Question: What jurisdiction, city, or county is the document associated with?
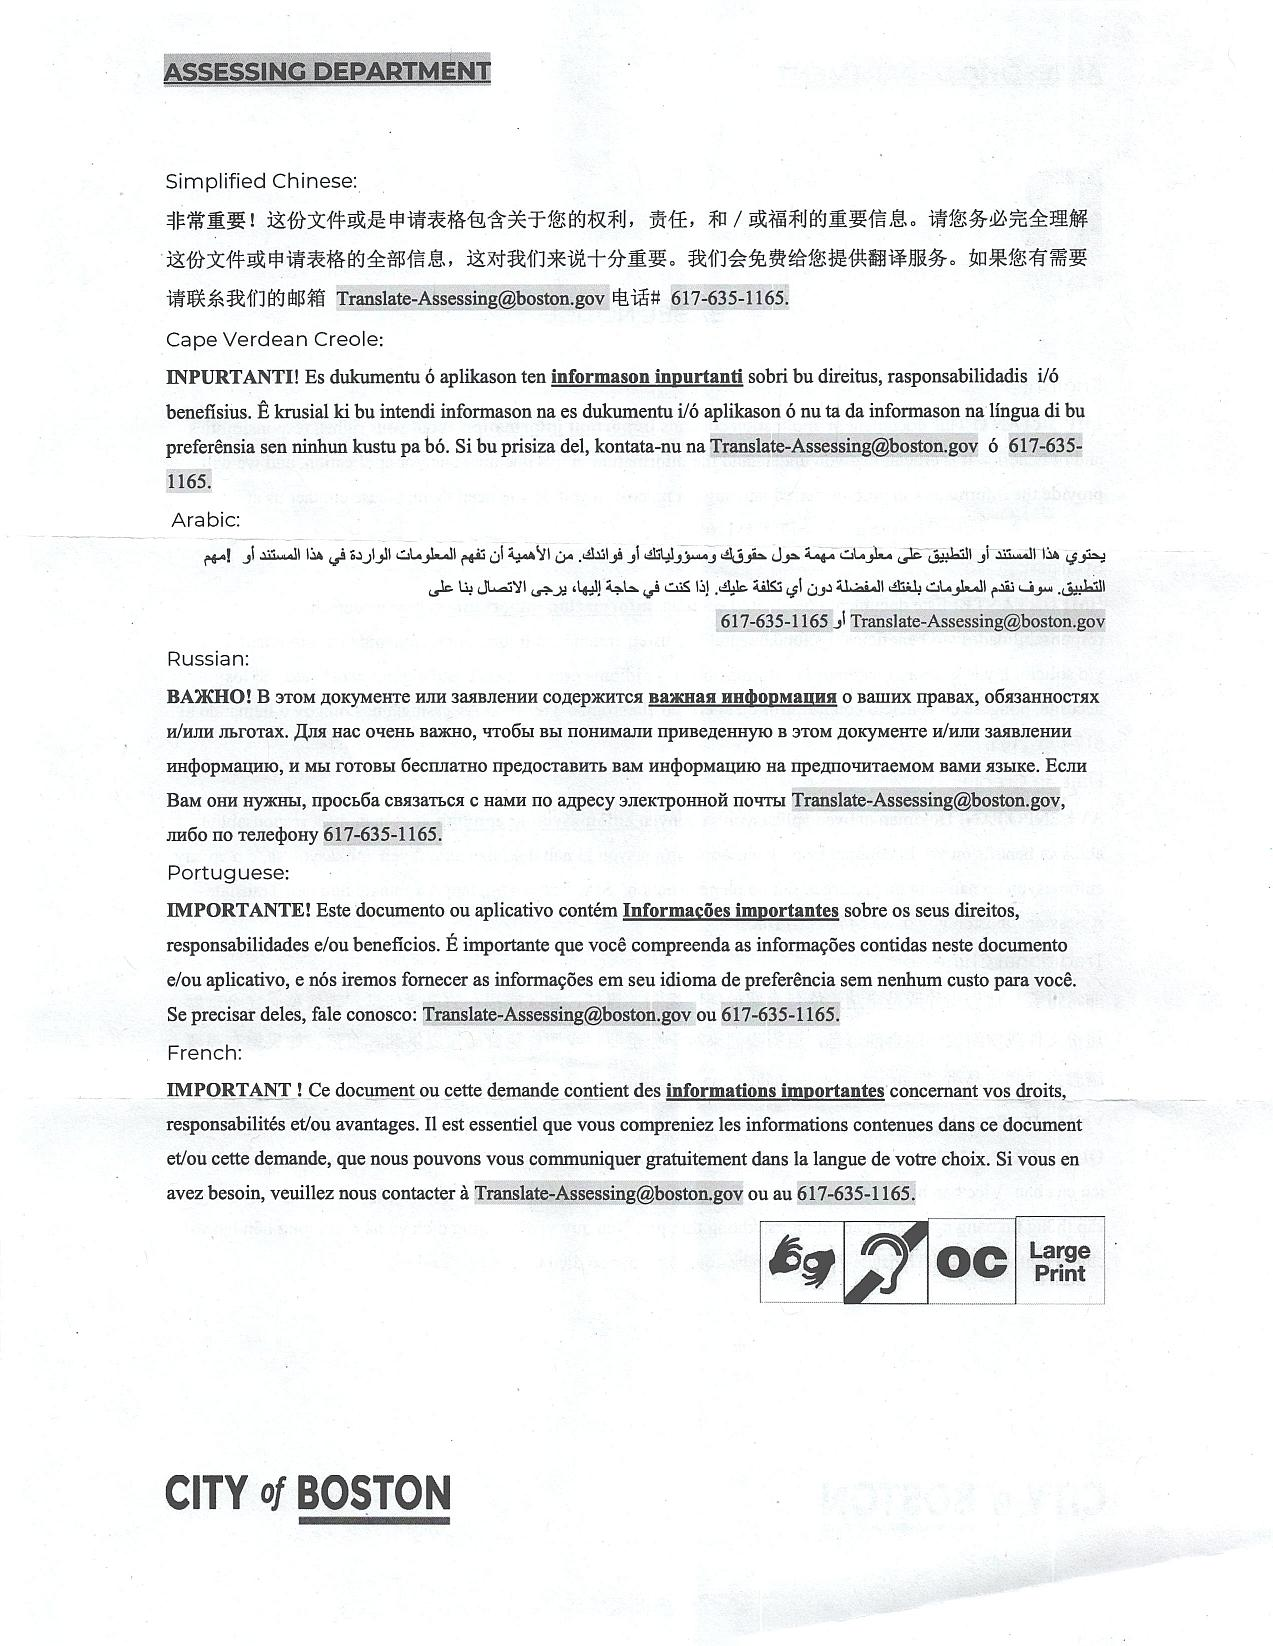
Answer: "Boston"